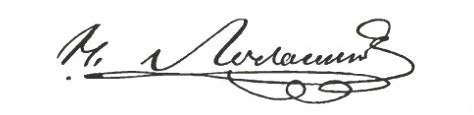
Signature of: nikolai ivanovich lobachevsky